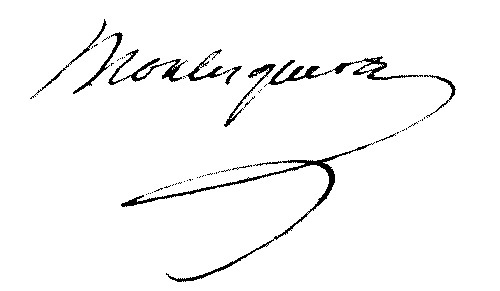
Signature of: françois xavier marc antoine de montesquiou fézensac